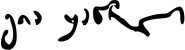
Signature of: giya kancheli